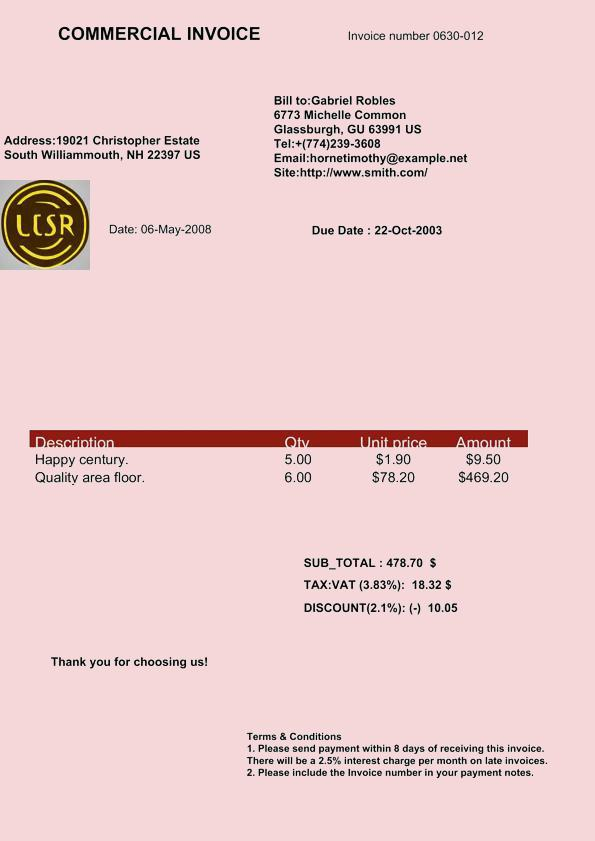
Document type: Invoice